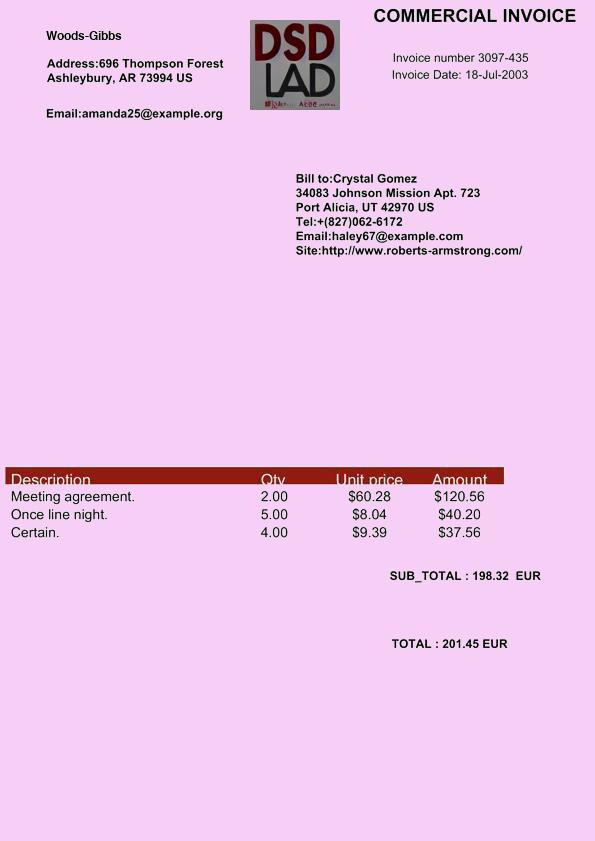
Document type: Invoice